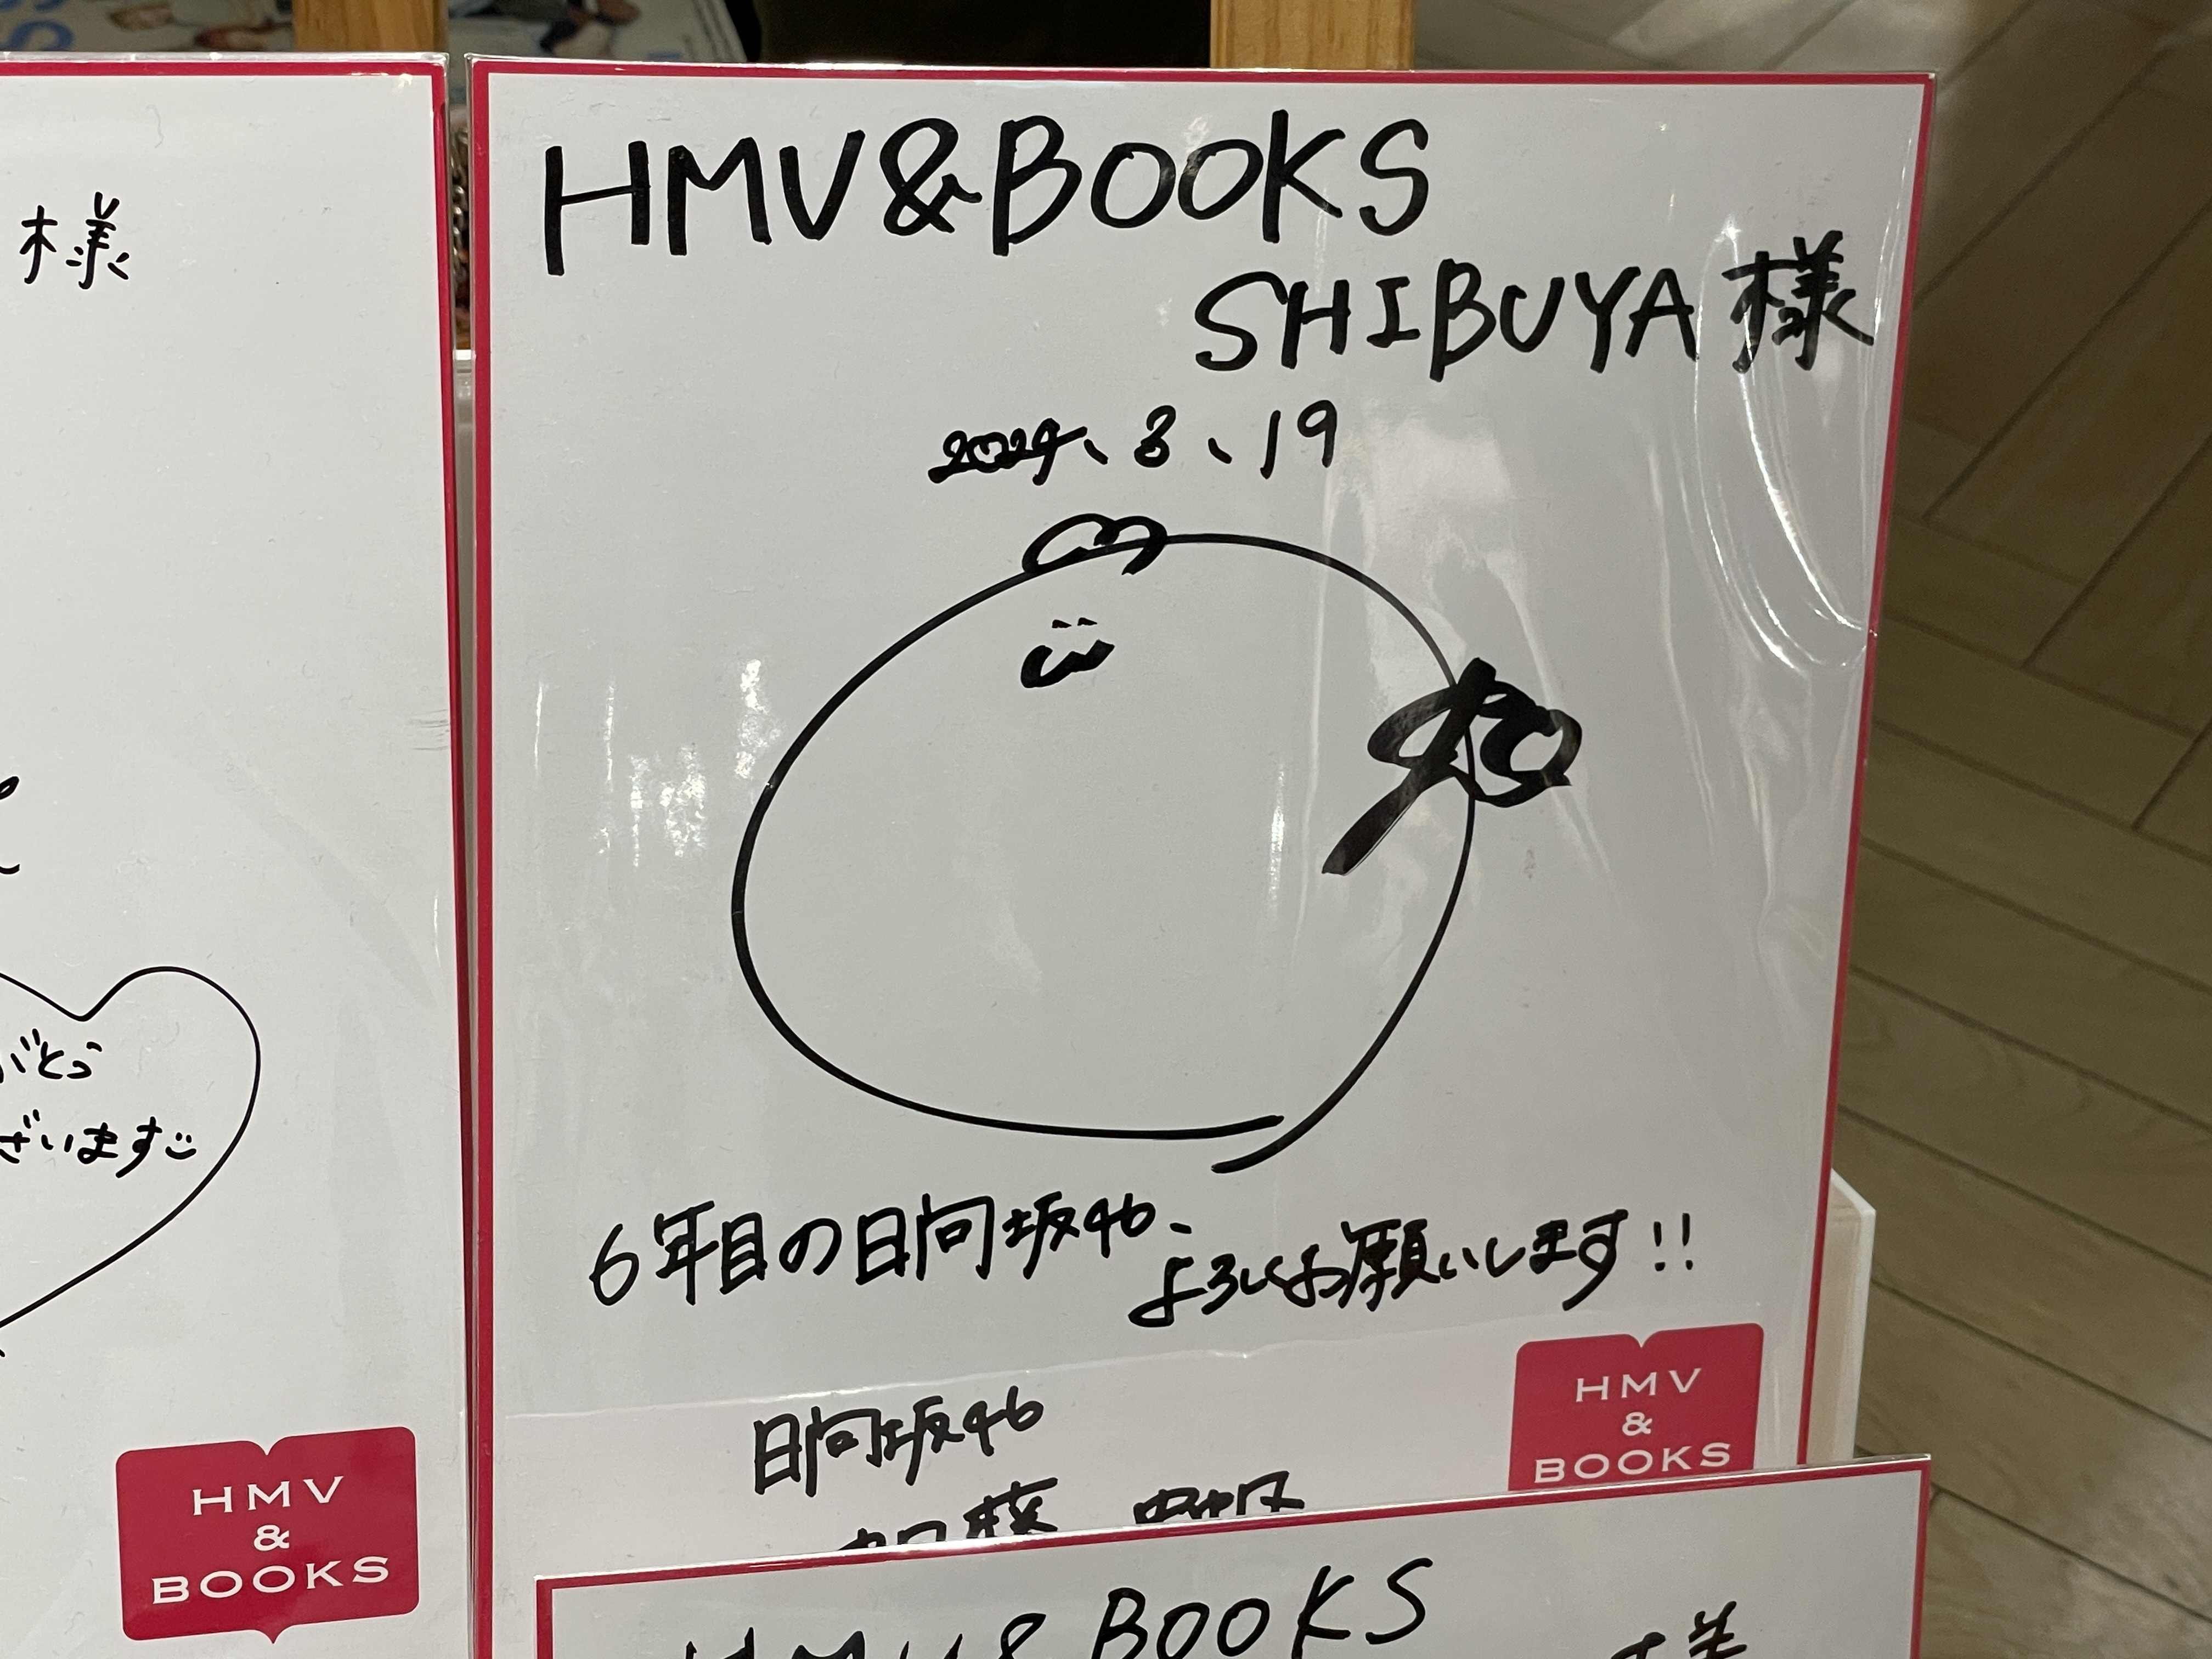
Signature of: shiho katō